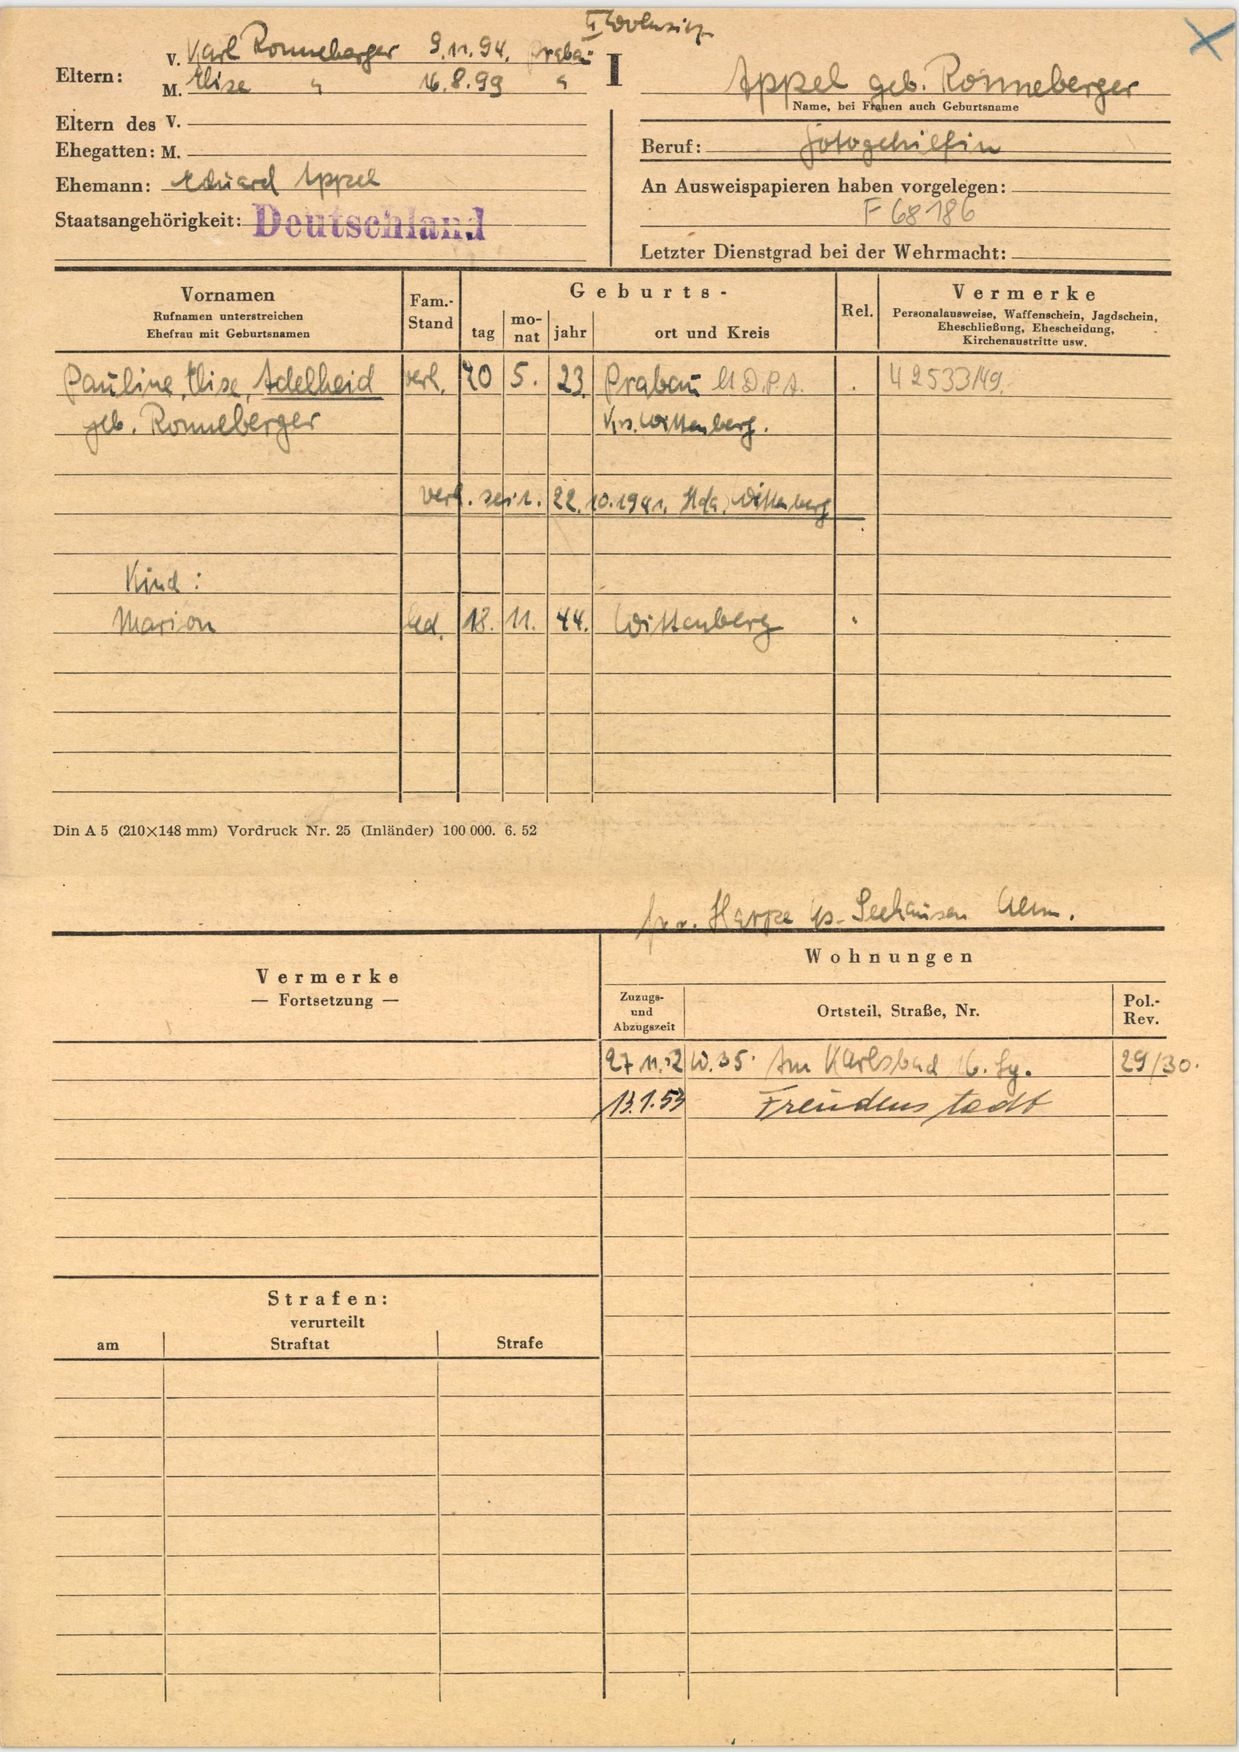
Appel geb. Ronneberger